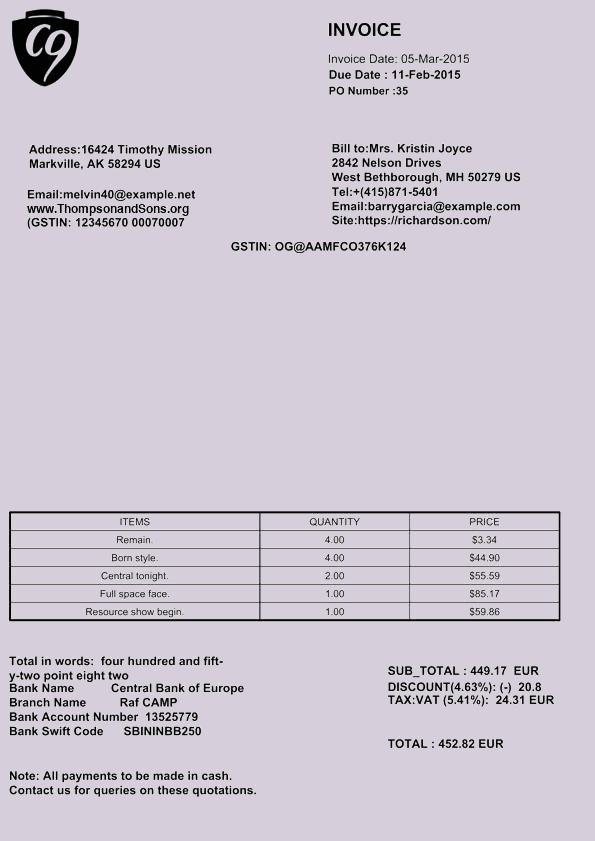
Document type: Invoice